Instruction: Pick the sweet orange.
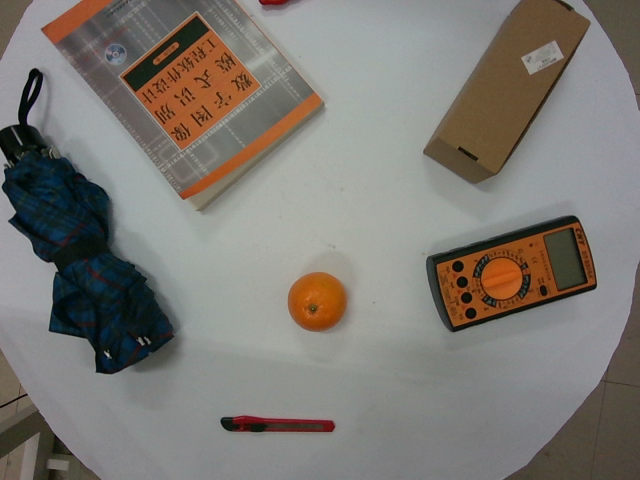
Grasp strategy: vertical